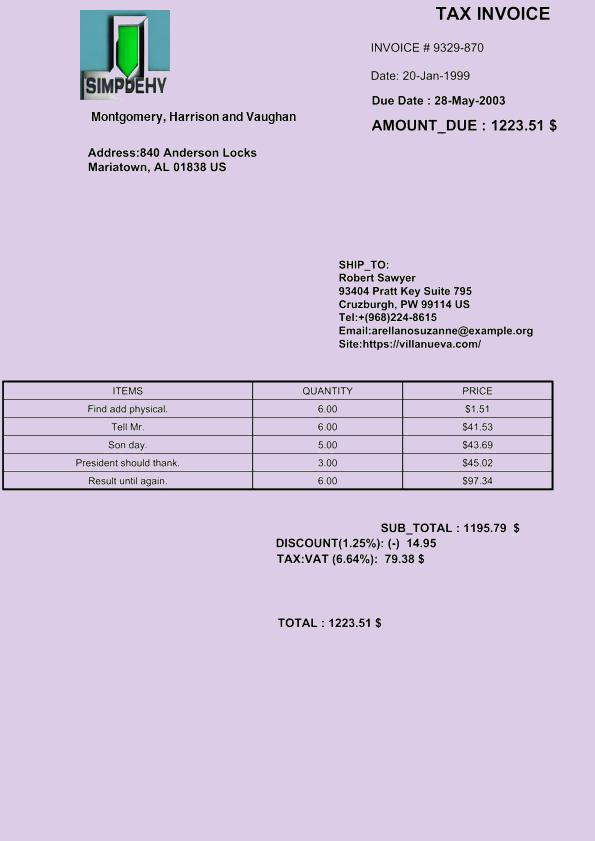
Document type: Invoice